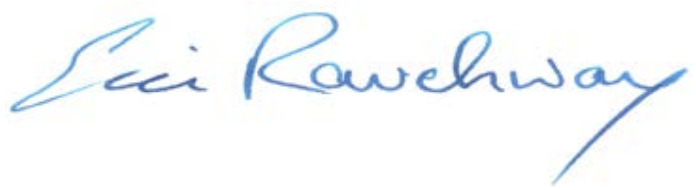
Signature of: eric rauchway